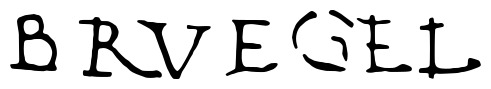
Signature of: pieter brueghel the elder